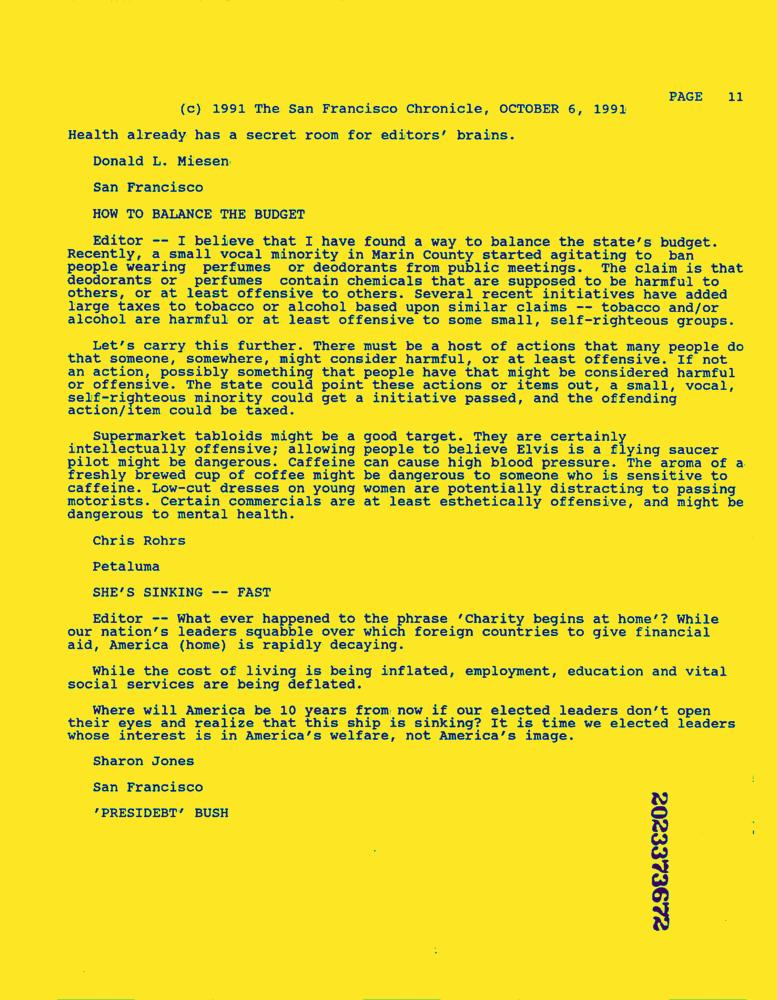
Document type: News-Article